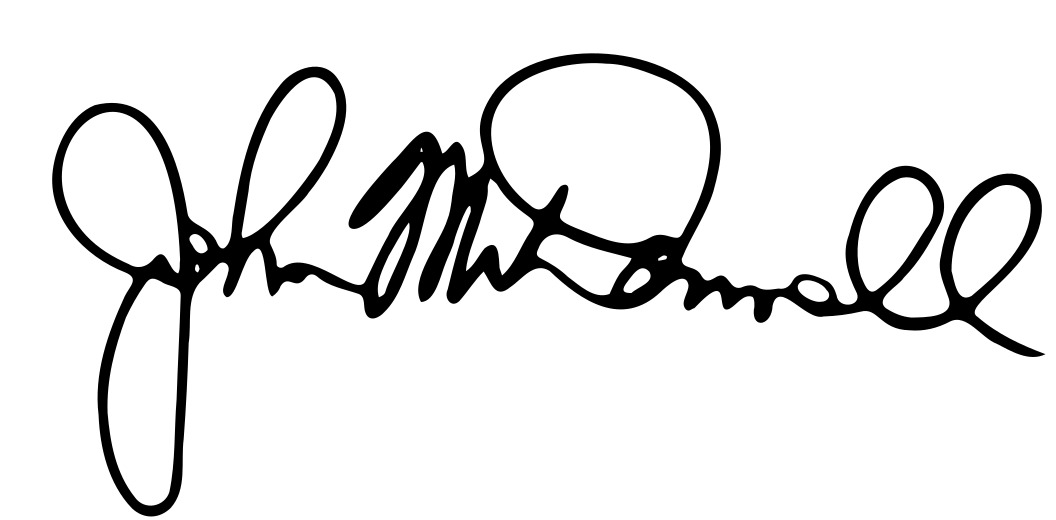
Signature of: john mcdonnell